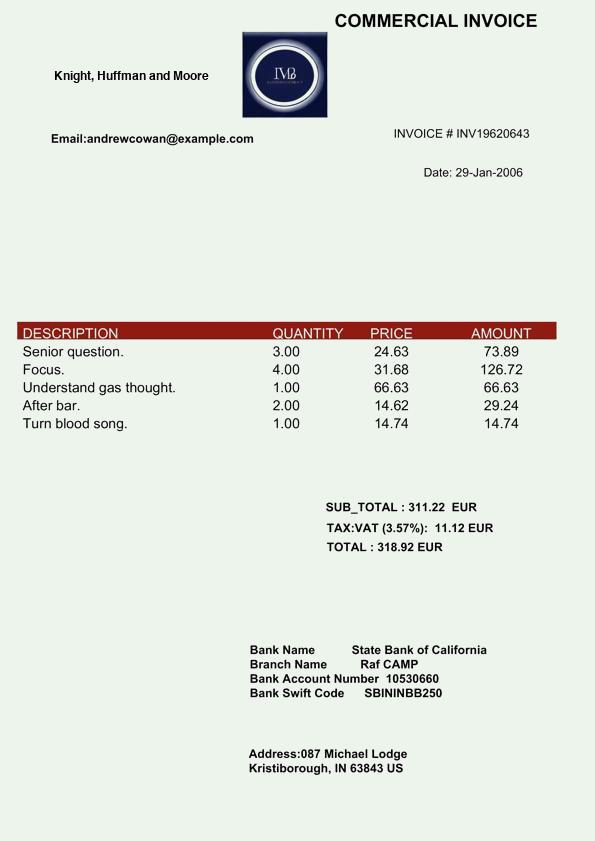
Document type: Invoice